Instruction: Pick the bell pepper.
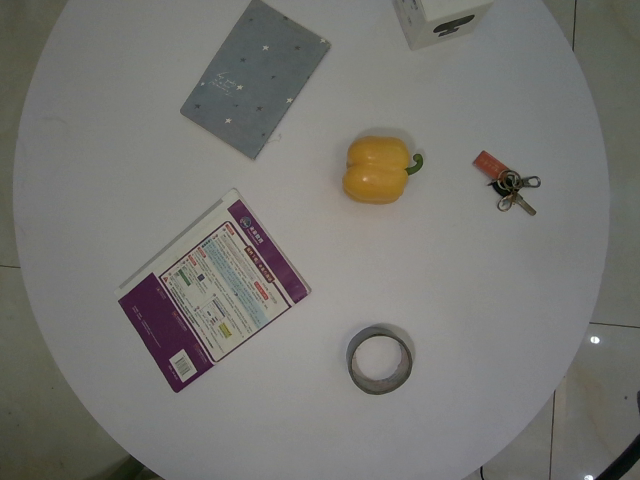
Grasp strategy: vertical